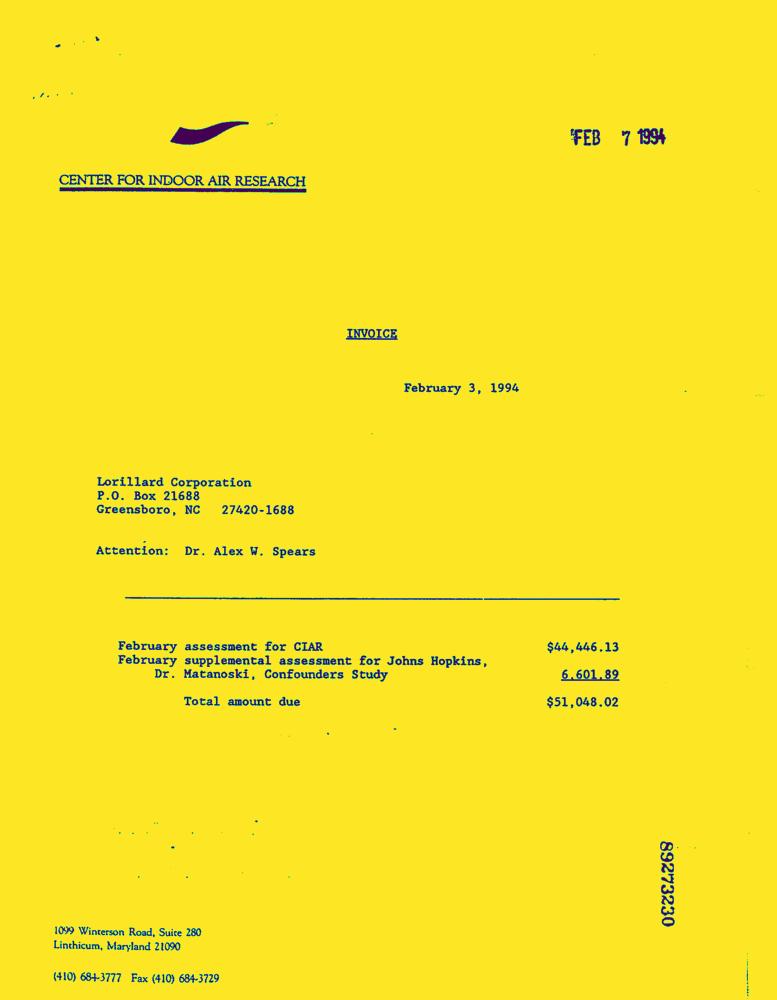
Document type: Invoice-Doc